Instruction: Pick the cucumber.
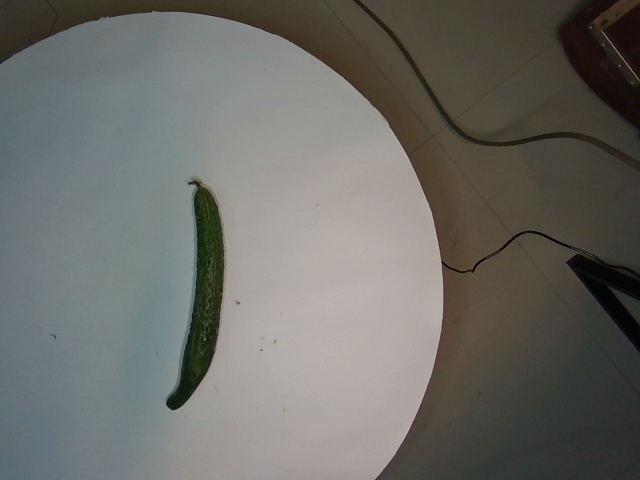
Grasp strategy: vertical